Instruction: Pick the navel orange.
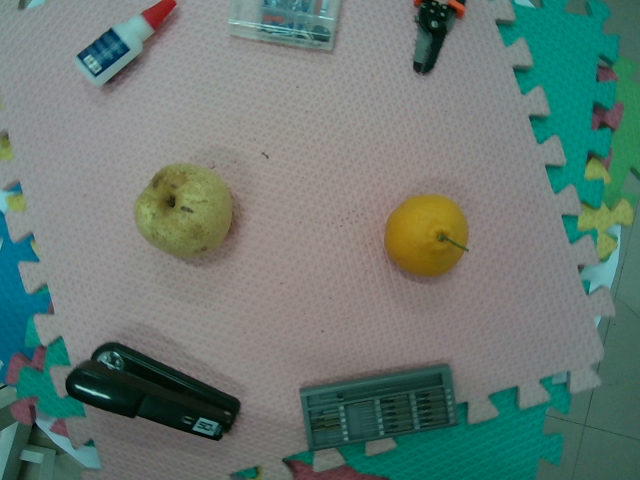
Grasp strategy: vertical